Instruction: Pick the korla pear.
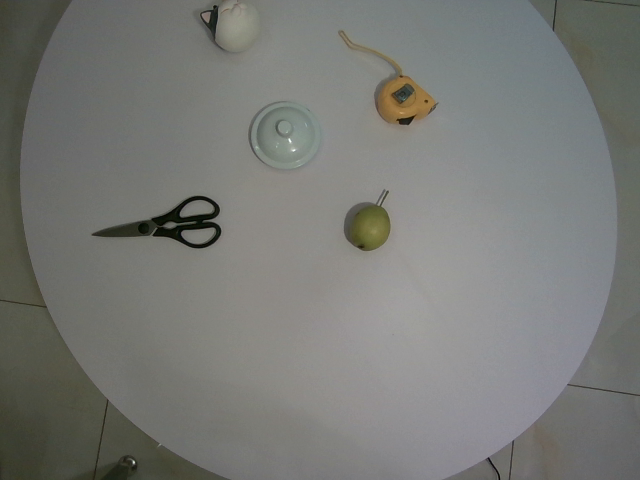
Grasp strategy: vertical